Question: What are the imaging findings?
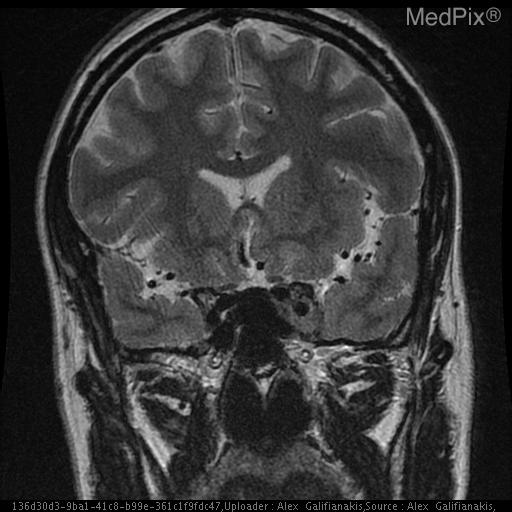
Answer: The imaging shows Avidly enhancing suprasellar mass distinct from the pituitary measuring approximately 3.3 x 2.5 x 3.5 cm. The mass surrounds the left cavernous internal carotid artery extending into the medial aspect of the right cavernous sinus.

The tumor extends anteriorly to the left orbital apex.  There is suprasellar and pontine cistern extension also coursing along the posterior margin of the majority of the clivus. There is posterior extension of the mass surrounding the left 5th cranial nerve involving Meckel's cave as well as surrounding the cisternal portion of the 5th cranial nerve. The mass extends to but not definitely within the left foramen ovale involving the left foramen rotundum as well. The mass abuts the left margin of the basilar artery and the left anterior margin of the mid brain. It extends into the posterior-superior aspect of the sphenoid sinus as well.

A fluid intensity, non-enhancing structure is seen along the posterior margin of the above described mass filling the superior pontine cistern with extension into the left suprasellar cistern measuring 2.3x1.5x1.2 cm. The mass involves the left cavernous sinus, surrounds the carotid, and extends forward to the orbital apex, and backward to the tentorium and clivus..